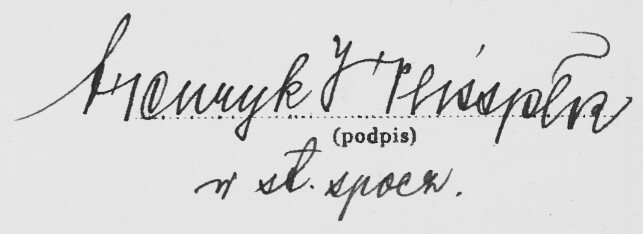
Signature of: henryk weiss